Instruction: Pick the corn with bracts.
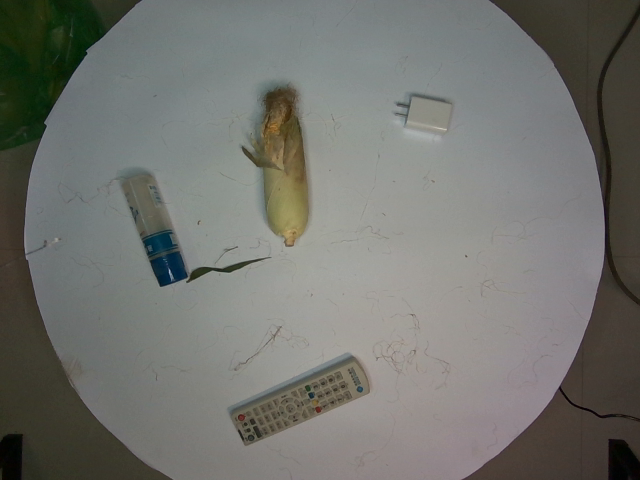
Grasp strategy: vertical